Question: What is the potential diagnosis?
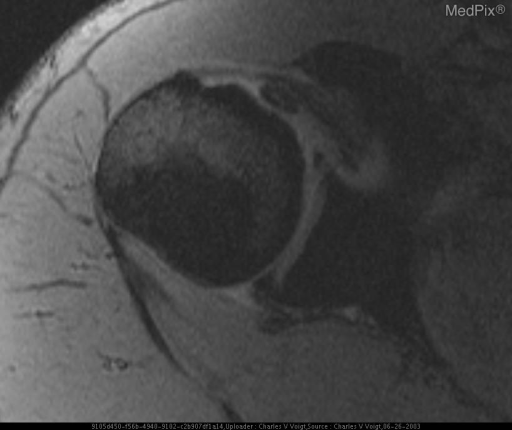
Answer: The possible diagnosis includes Empty bicipital groove:
-Long head of biceps tendon rupture
-Long head of biceps tendon dislocation.